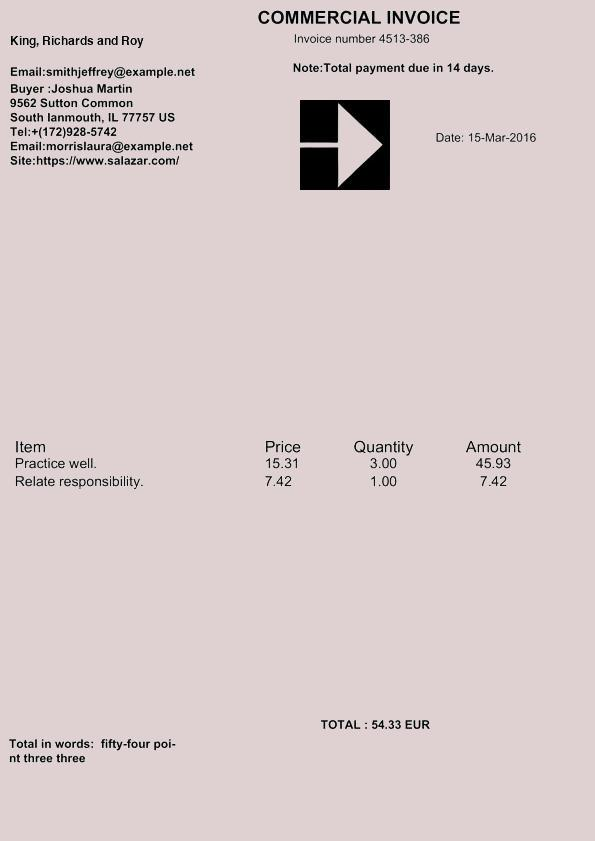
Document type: Invoice